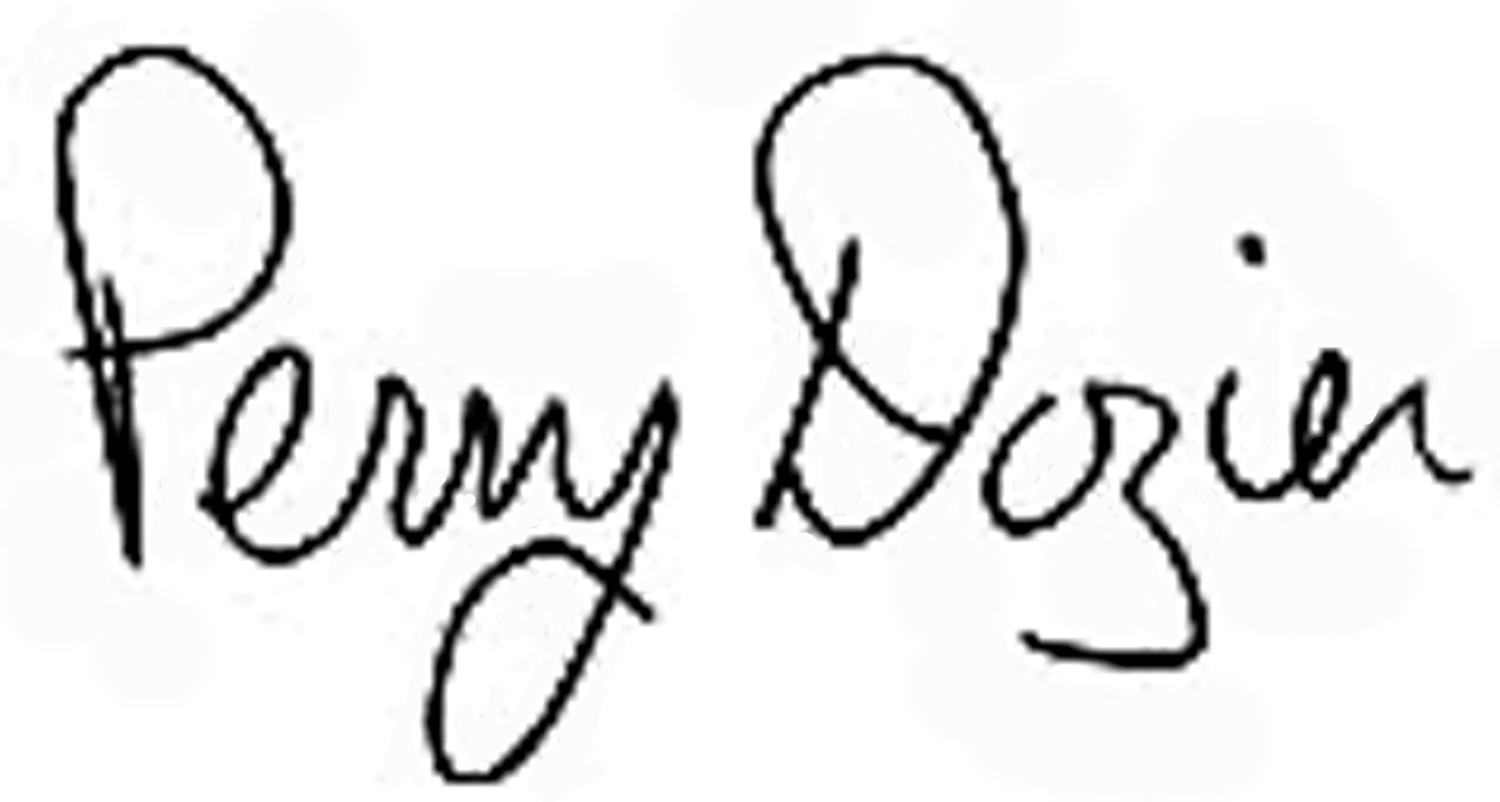
Signature of: perry dozier